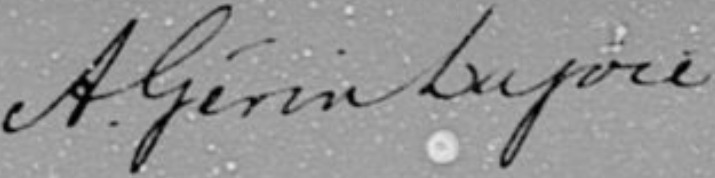
Signature of: antoine gérin lajoie